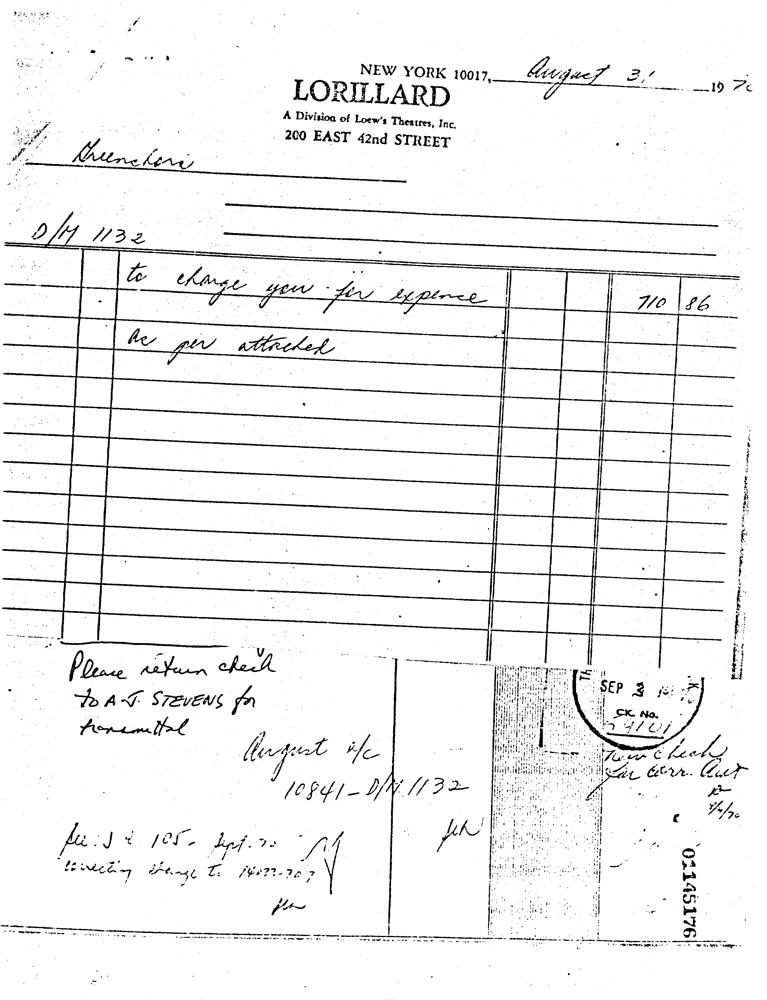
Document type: Invoice